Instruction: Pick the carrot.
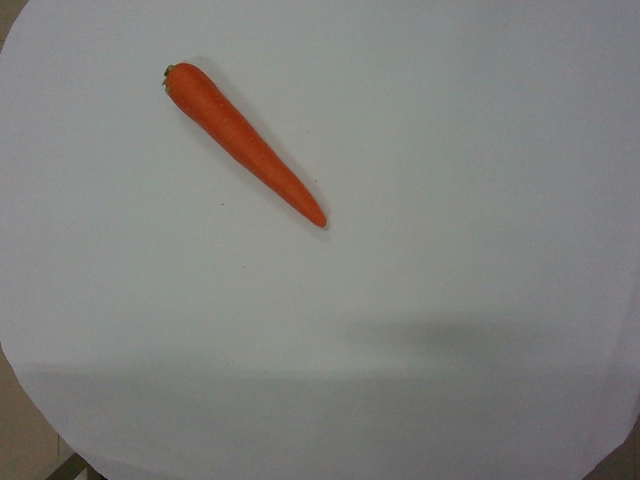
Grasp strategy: vertical